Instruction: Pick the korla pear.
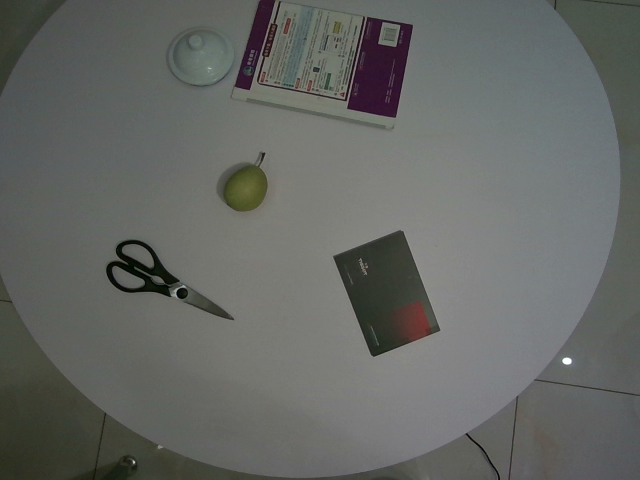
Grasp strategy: vertical